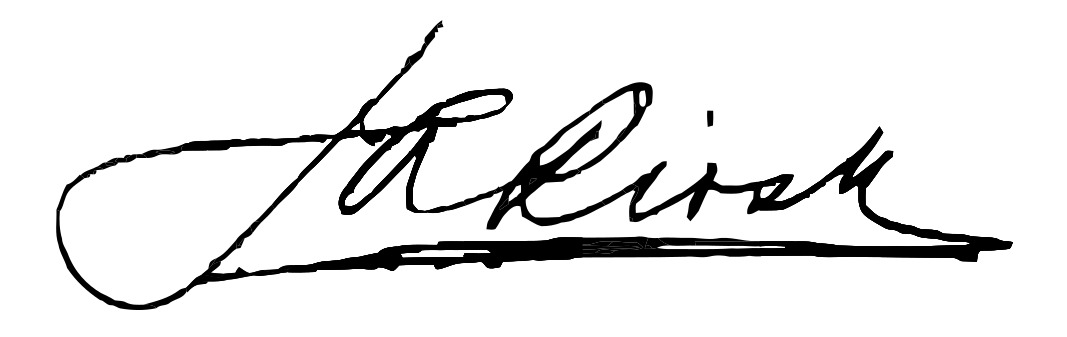
Signature of: juan antonio rios